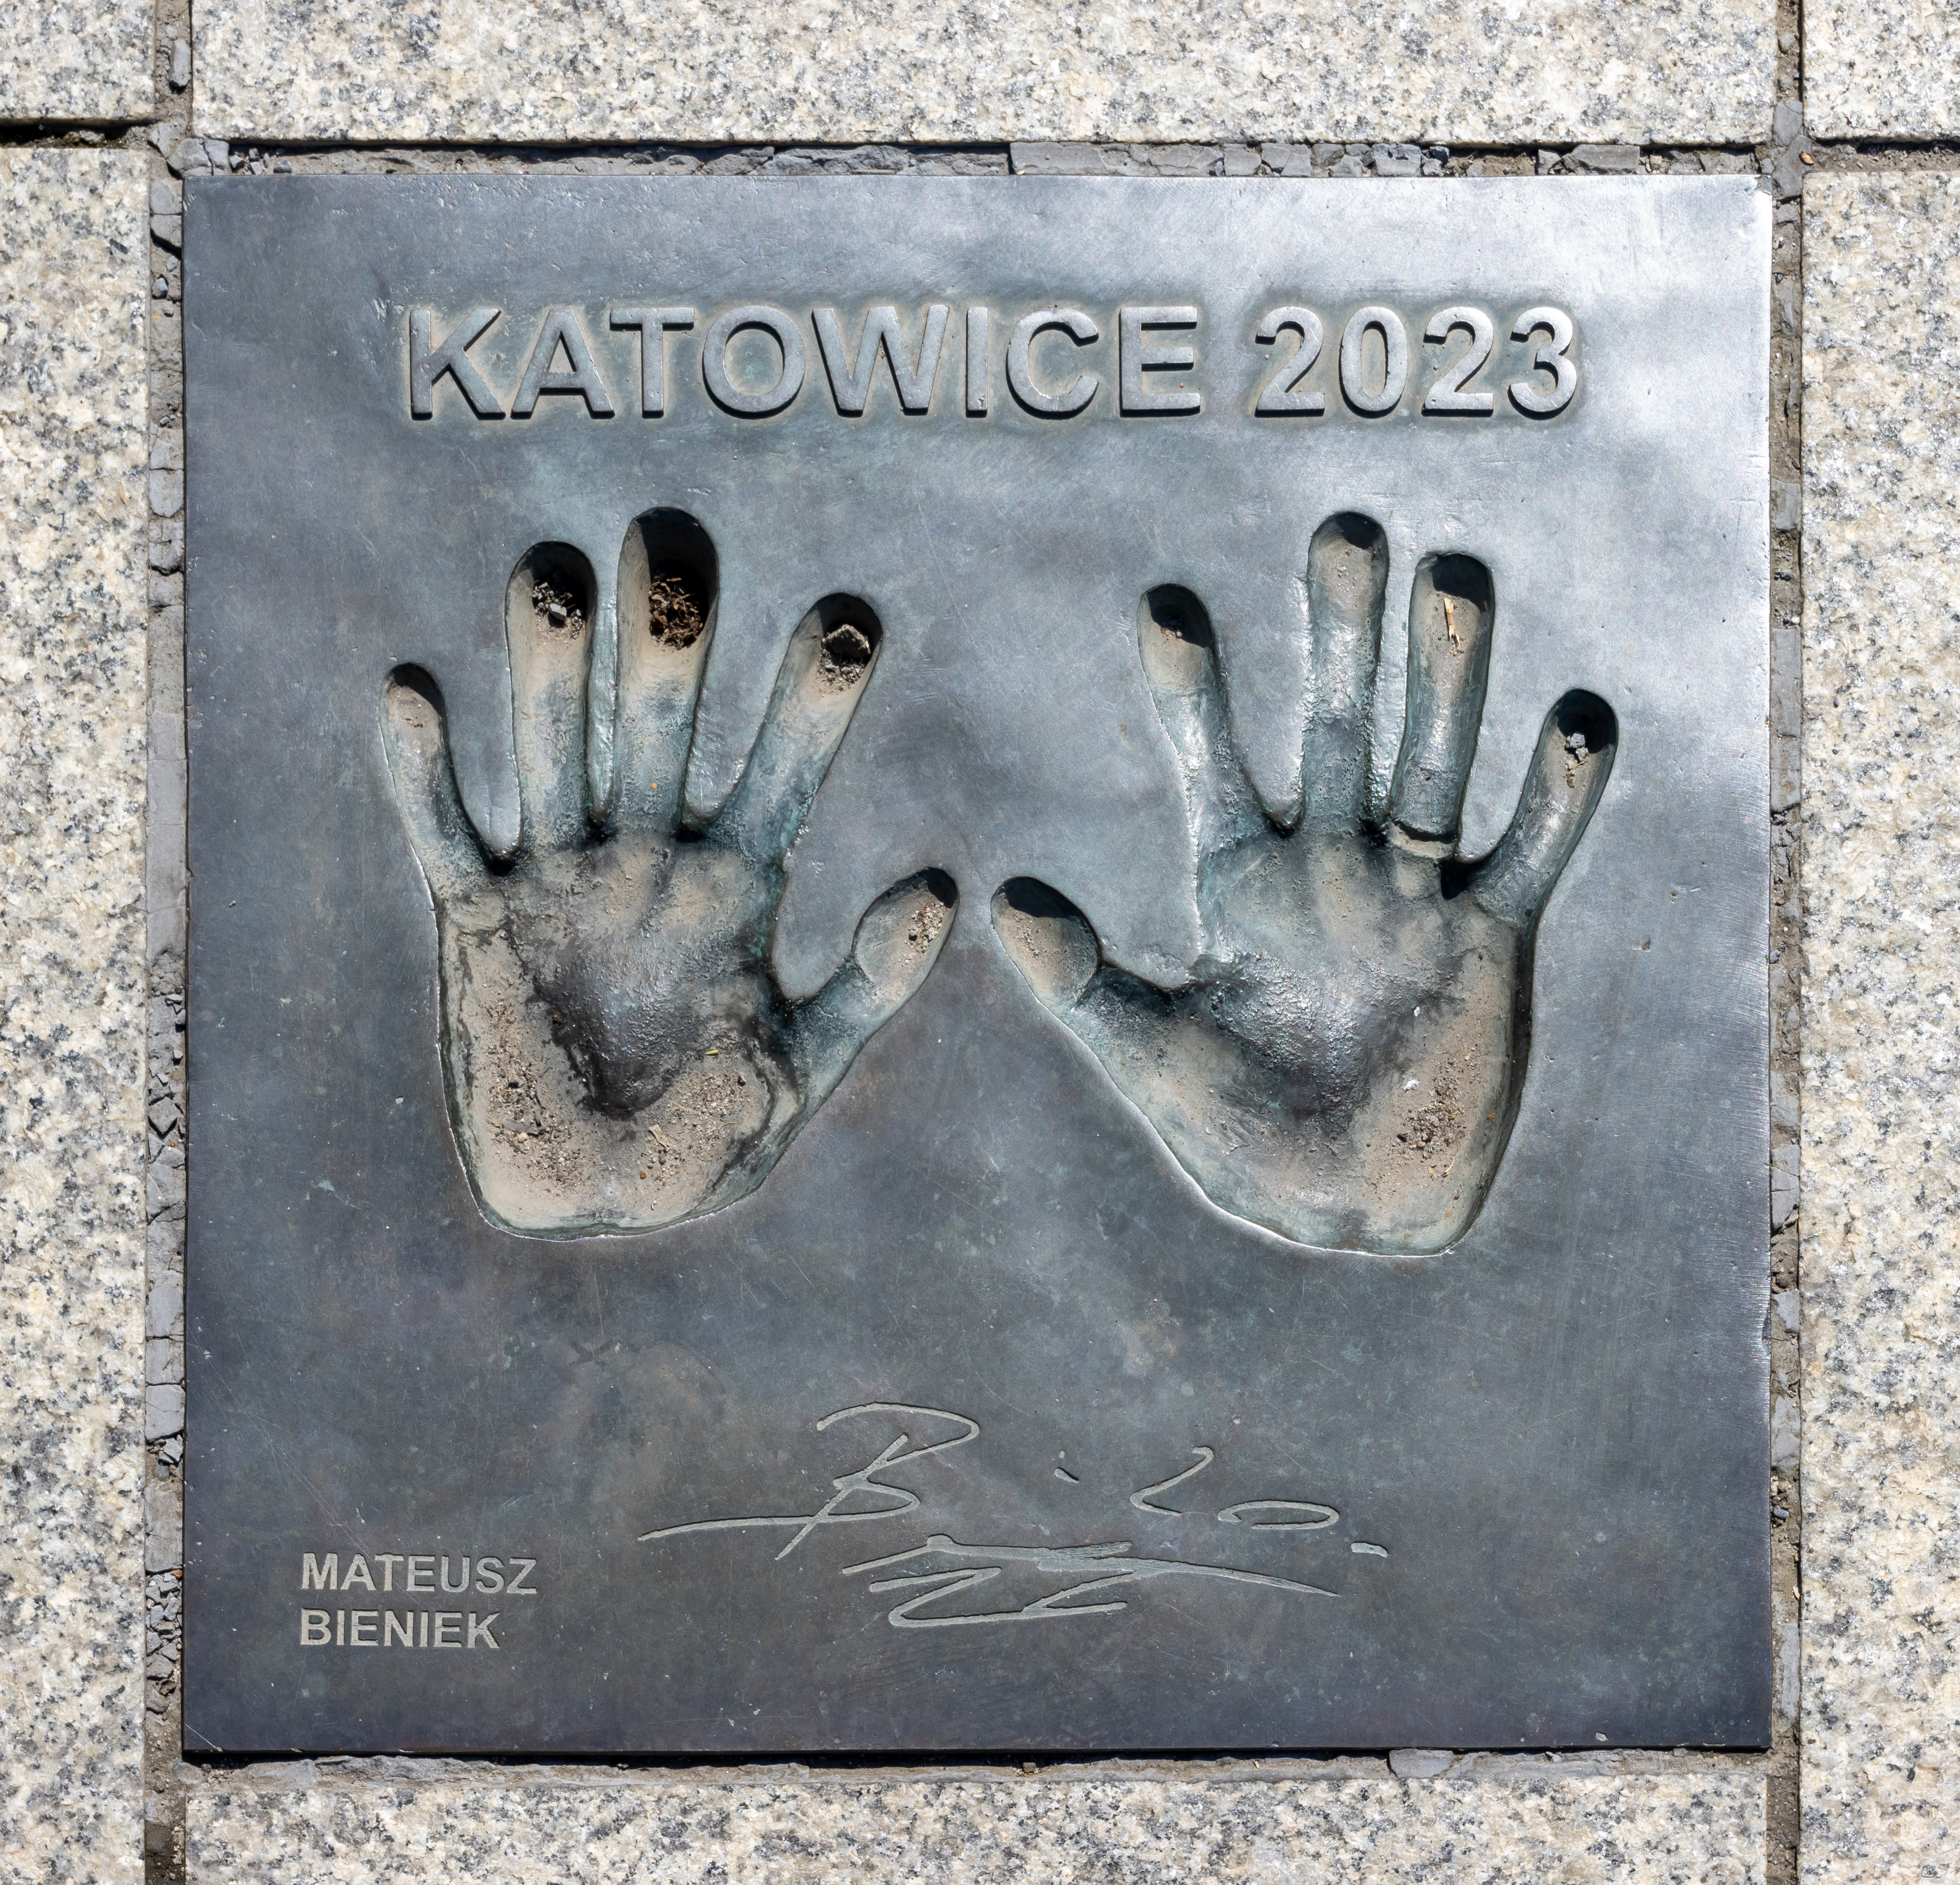
Signature of: mateusz bieniek